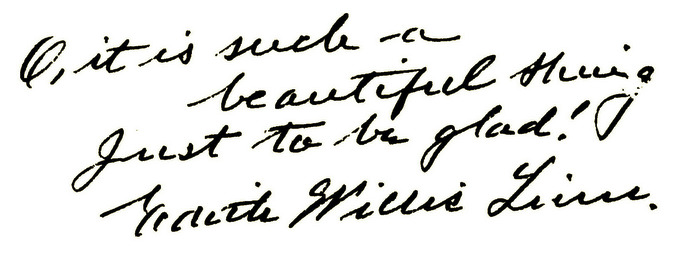
Signature of: edith willis linn forbes